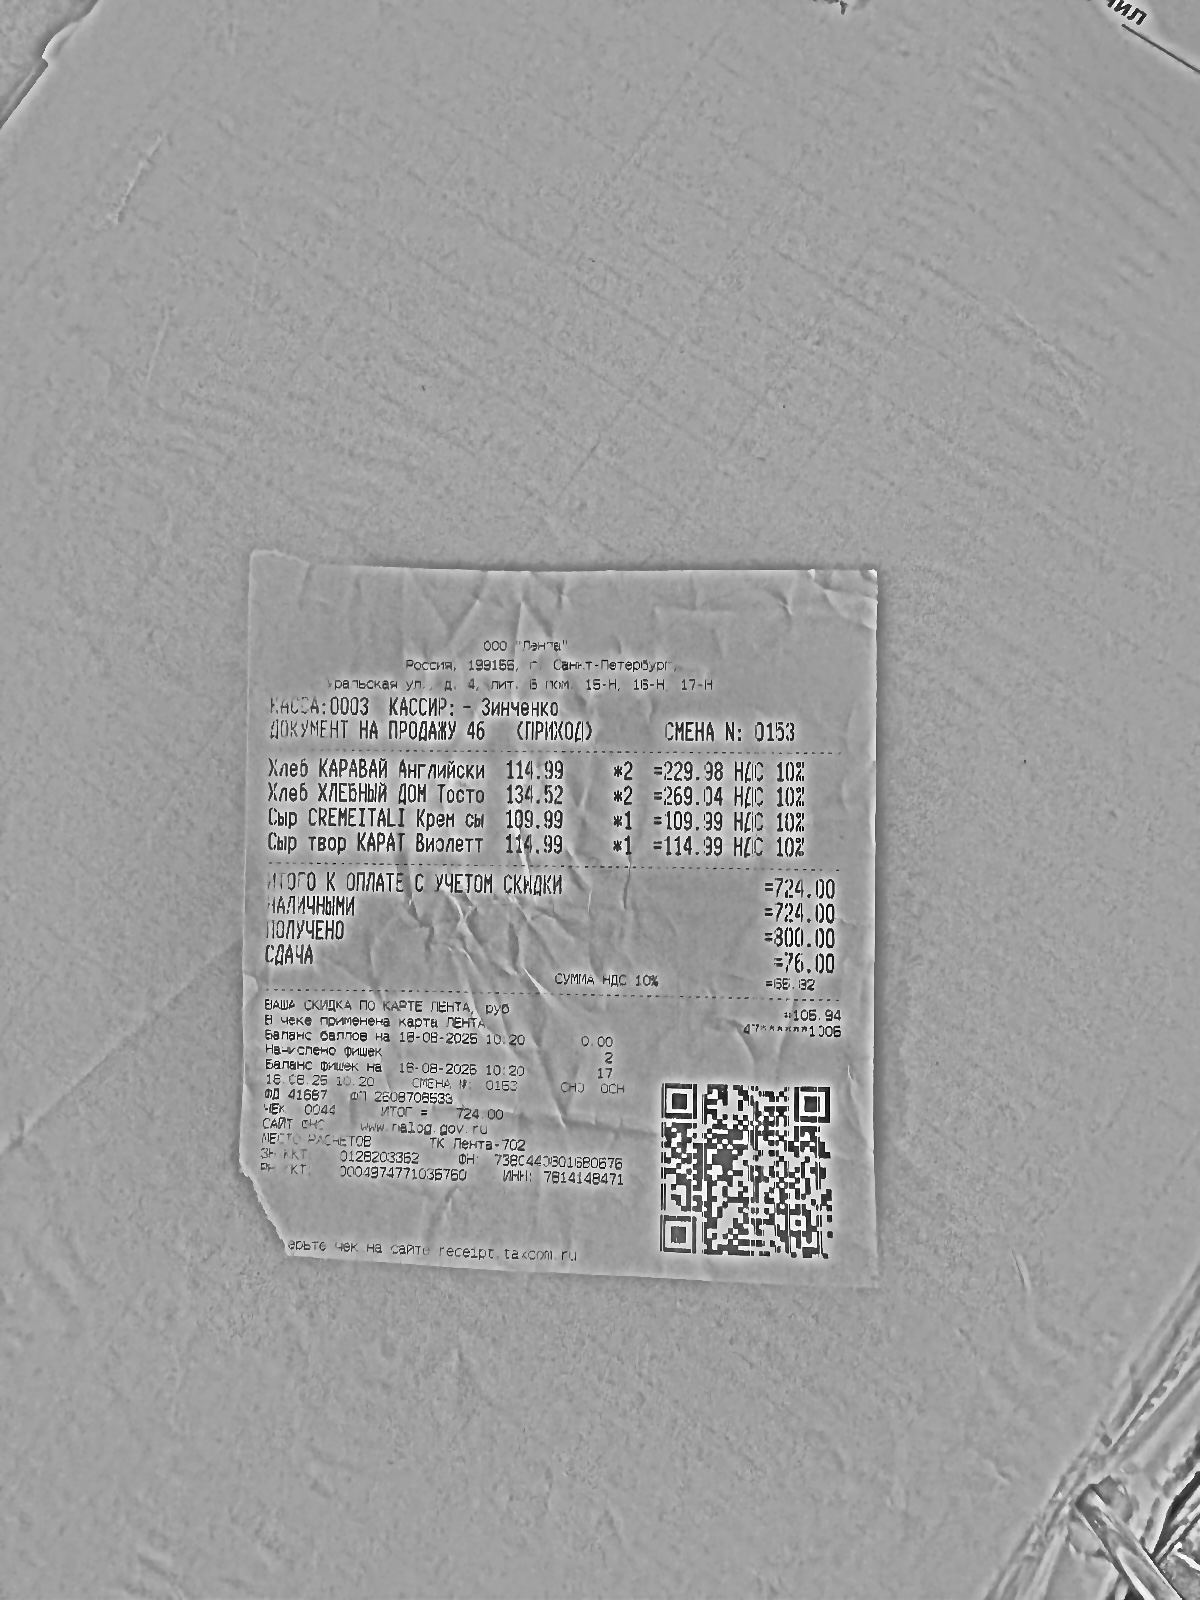
Продавец: ООО "Лента"
ИНН: 7814148471
Дата: 18.08.25
Товары: Хлеб КАРАВАЙ Английски; Хлеб ХЛЕБНЫЙ ДОМ Тосто; Сыр CREMEITALI Крем сы; Сыр твор КАРАТ Виолетт
Количество: 2; 2; 1; 1
Цена: 114.99; 134.52; 109.99; 114.99
Сумма: 229.98; 269.04; 109.99; 114.99
Итого: 724.00